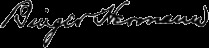
Signature of: binger hermann